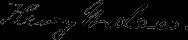
Signature of: henry w lee